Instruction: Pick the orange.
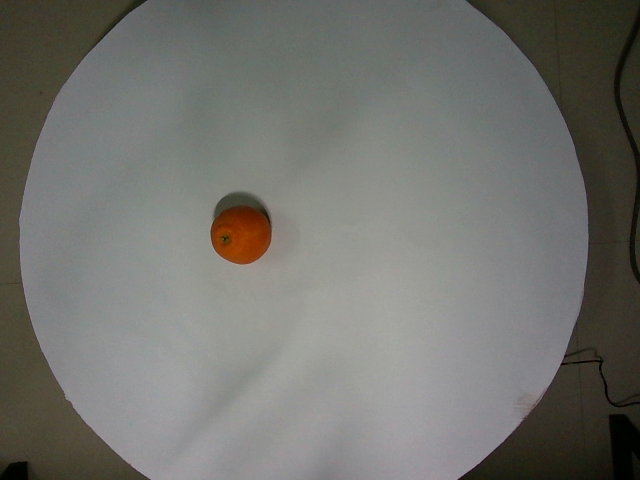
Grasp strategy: vertical